Question: Which state is mentioned in the document?
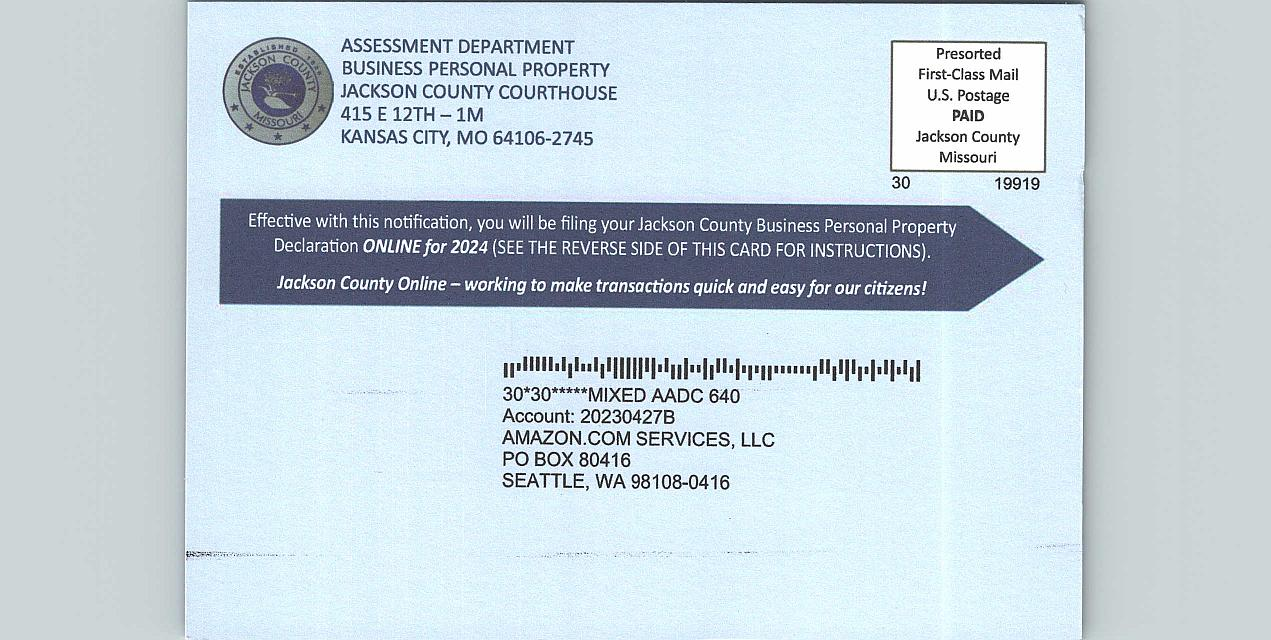
Answer: "MO"